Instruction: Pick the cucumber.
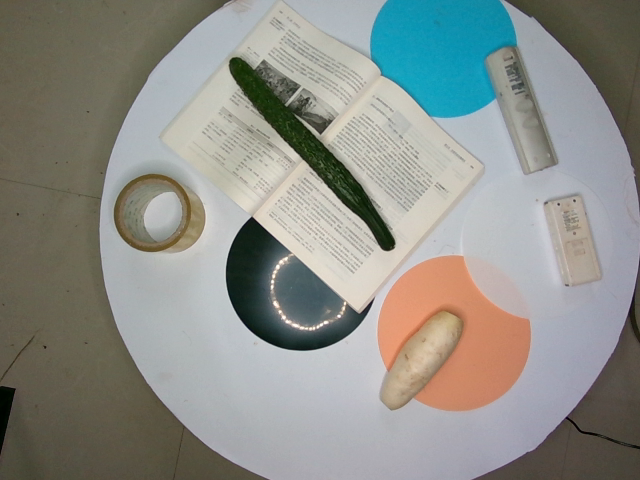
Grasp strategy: vertical